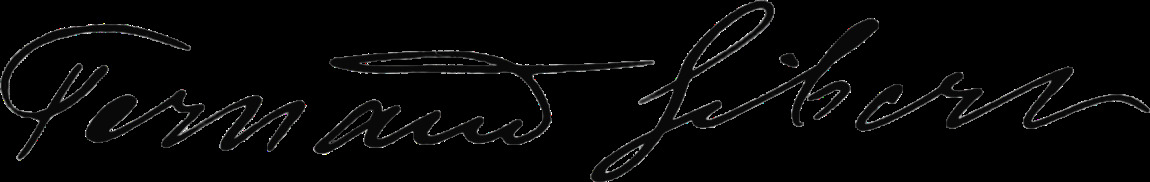
Signature of: fernand gibert